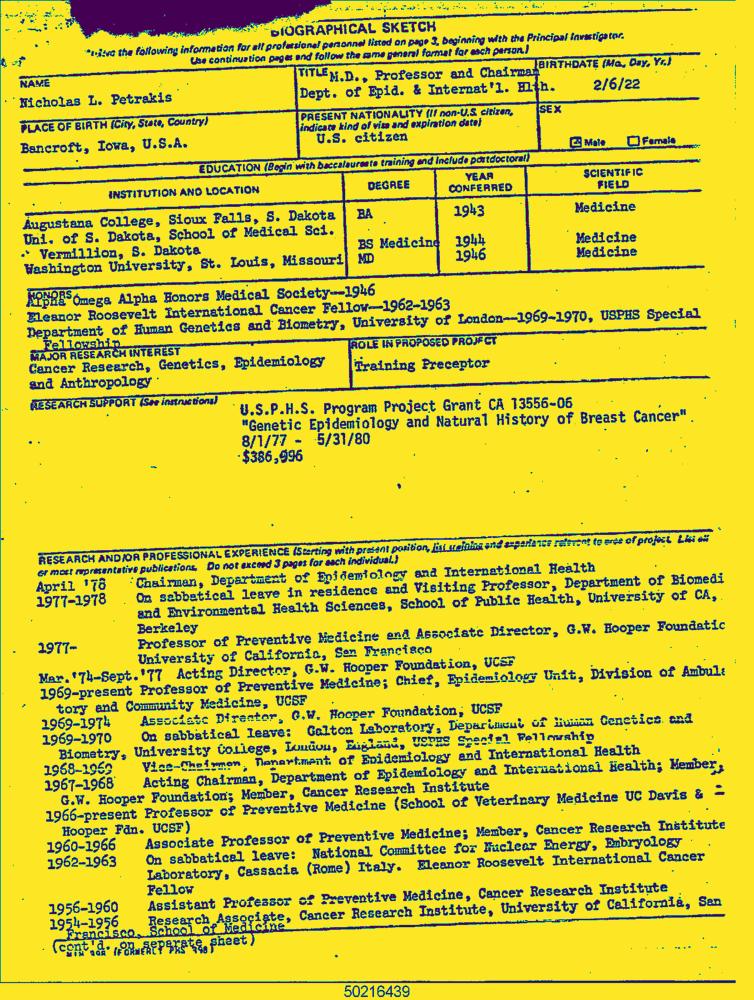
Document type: Resume-Doc